Question: What is the assessed value of the property as noted in the document?
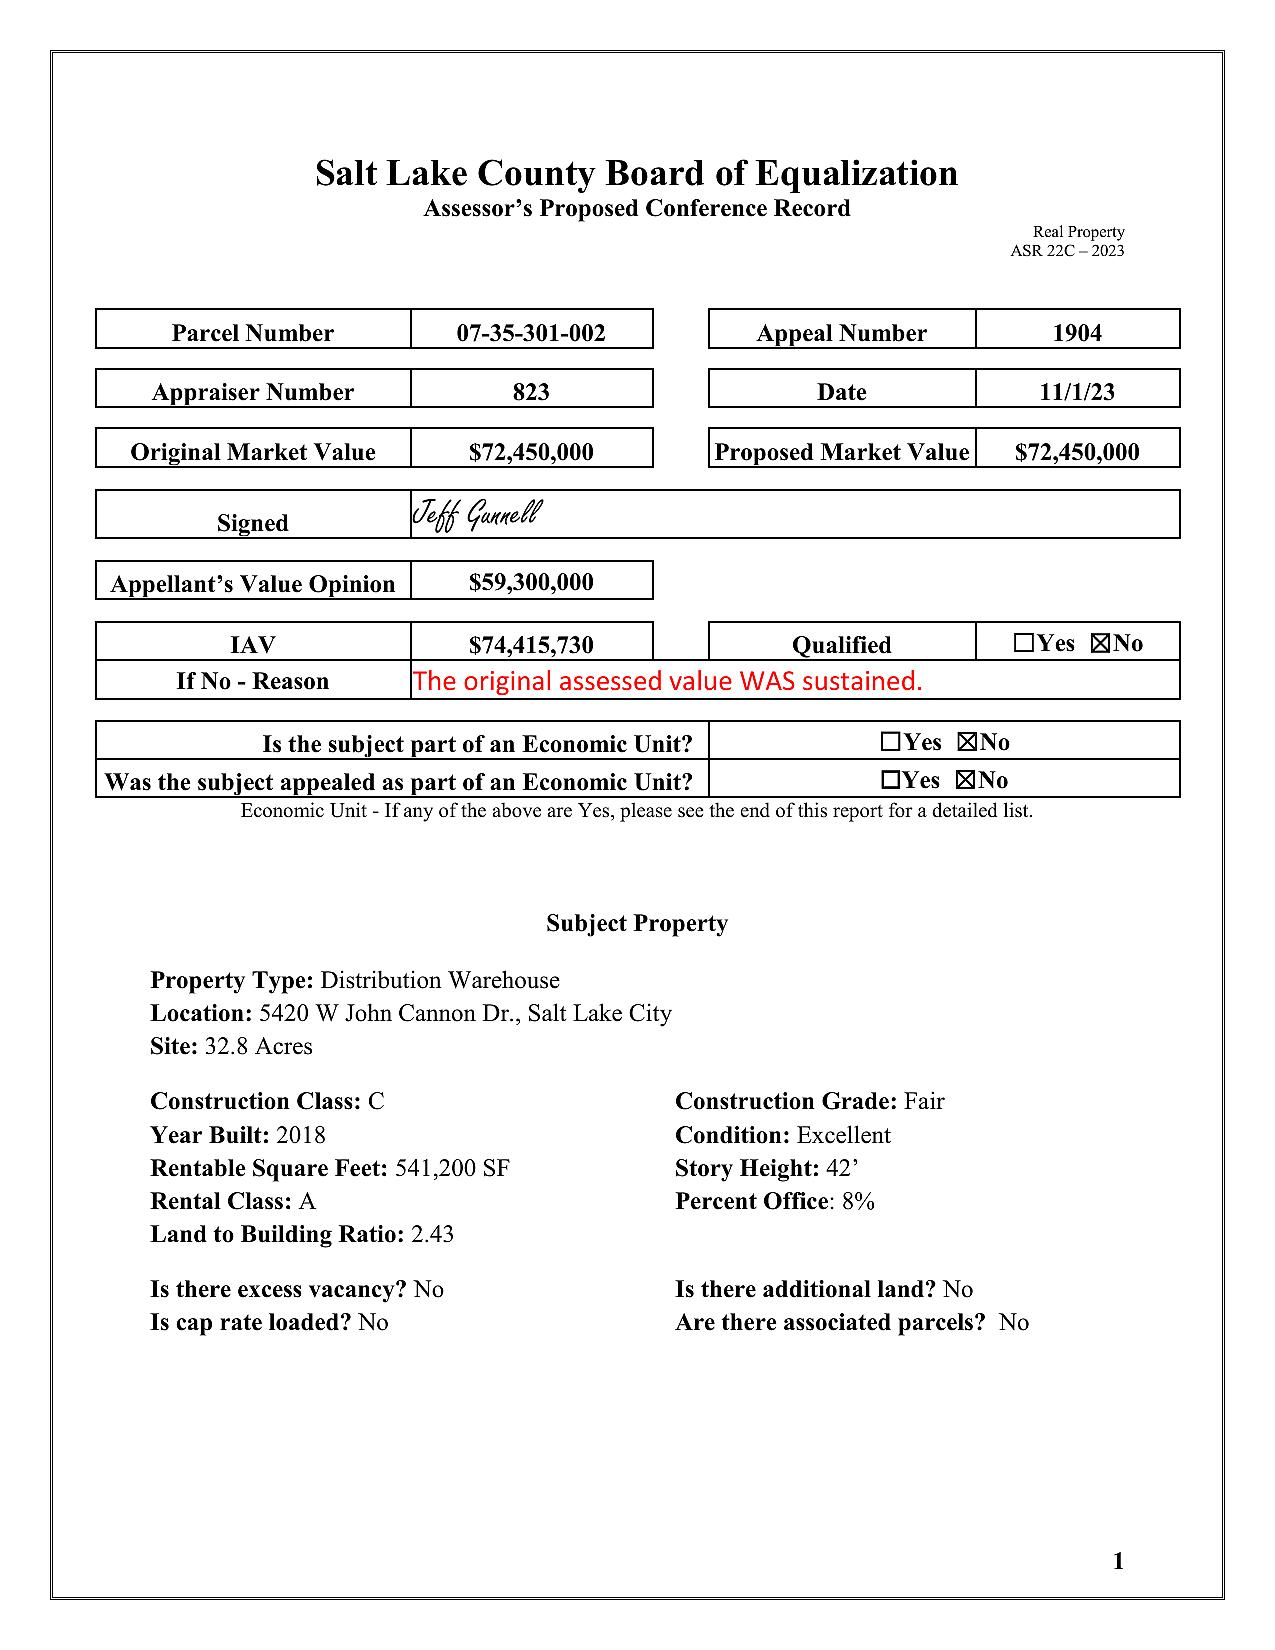
Answer: "$59,300,000 "